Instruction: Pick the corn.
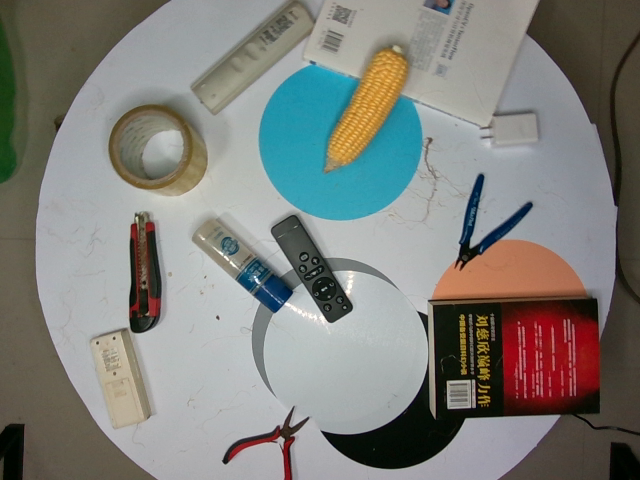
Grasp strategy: vertical